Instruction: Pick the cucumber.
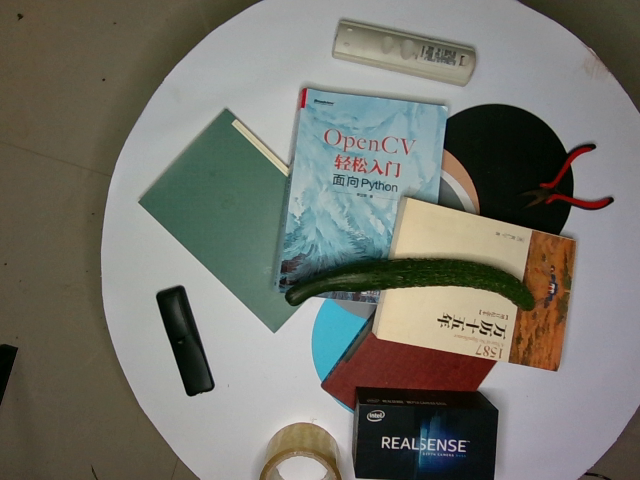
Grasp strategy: vertical